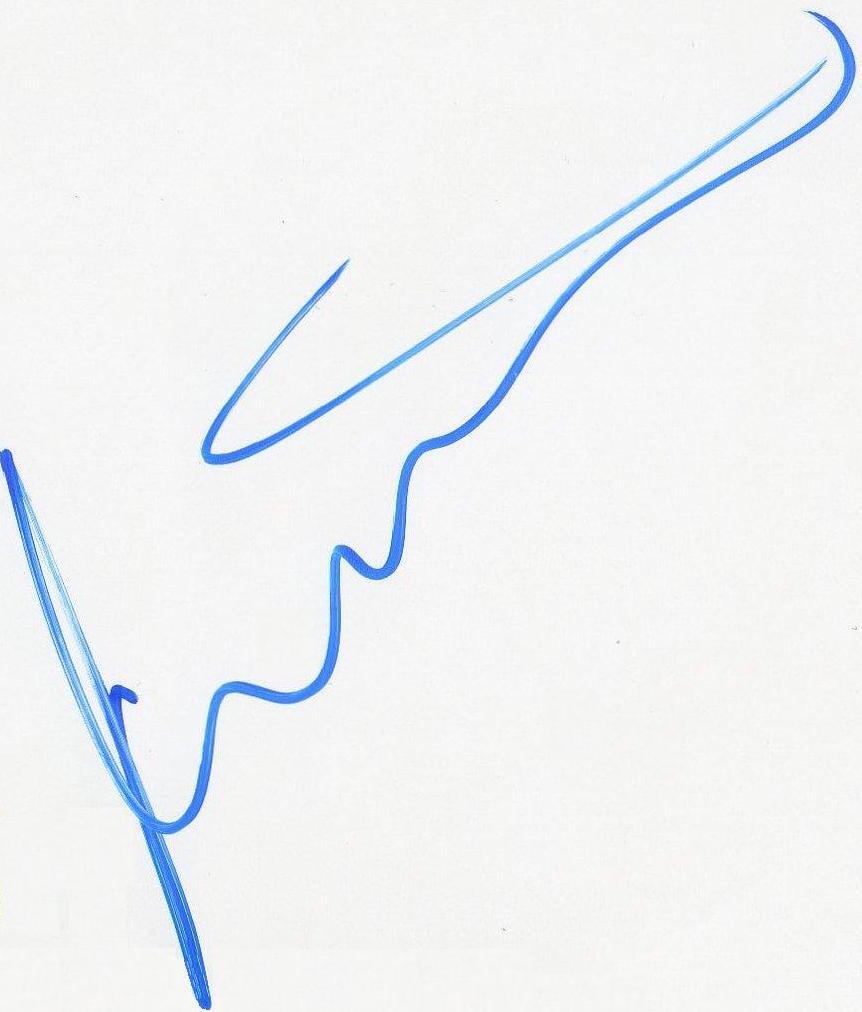
Signature of: timo scheider